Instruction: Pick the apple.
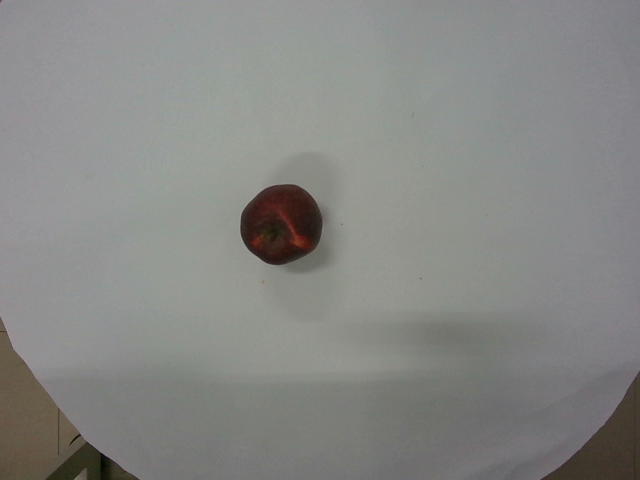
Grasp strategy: vertical